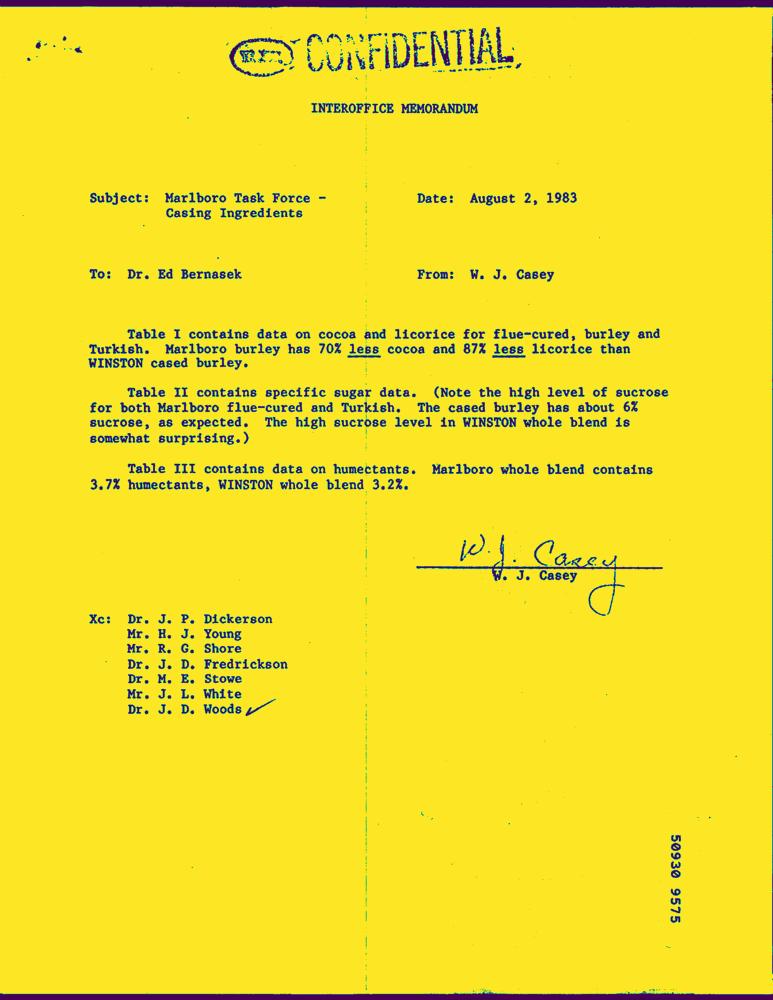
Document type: Letter-Doc